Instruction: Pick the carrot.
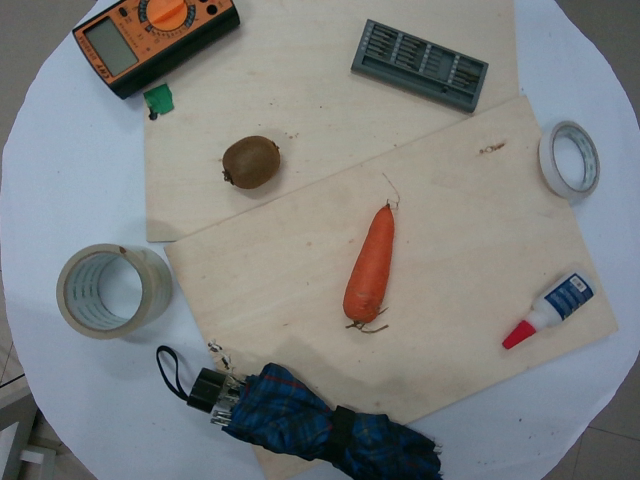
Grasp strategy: vertical